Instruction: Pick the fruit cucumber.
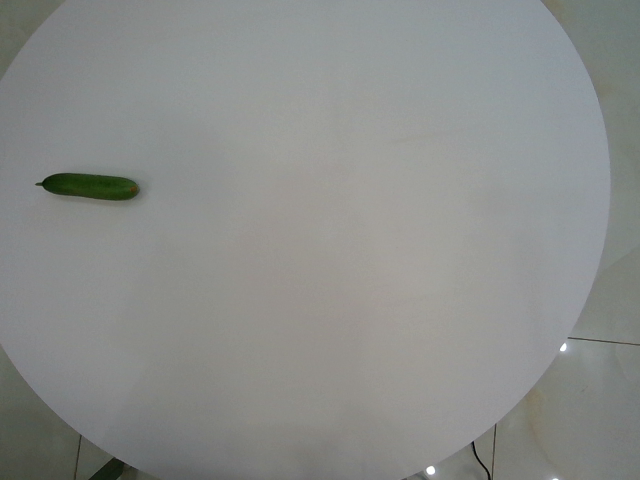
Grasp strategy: vertical